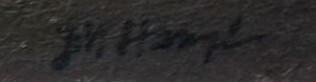
Signature of: jiří vaclav hampl